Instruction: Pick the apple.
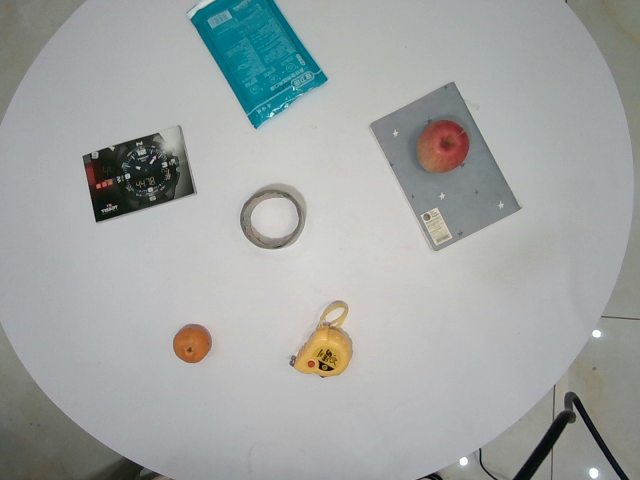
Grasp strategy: vertical